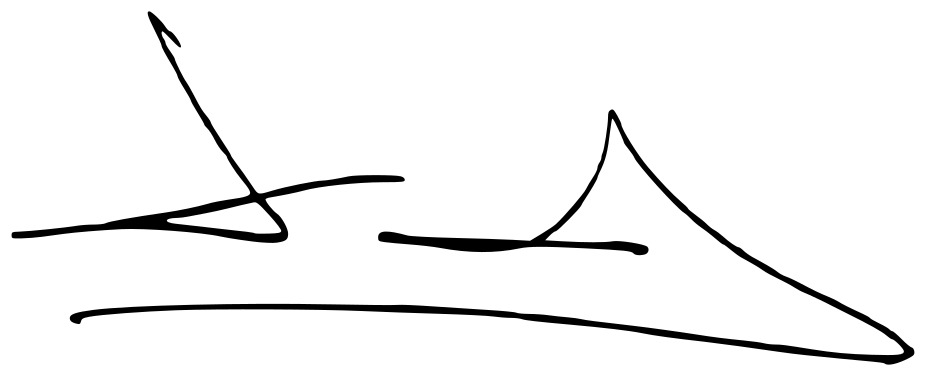
Signature of: xavier garcía albiol